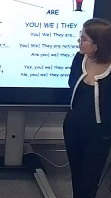
Транскрипция: topic about verbs in ESR.
Категория: Педагогические действия
Подкатегория: Задаёт открытый вопрос; Перенаправляет внимание класса
Описание действия: Учитель выдает ученикам задание на повторение
Контекст и комментарии: Контекст ДО: Ученики изучали новые слова. Результат ПОСЛЕ: Ученица вышла к доске для выполнения задания. Педагогический эффект: повторение помогает лучше усвоить материал, а выход к доске вовлекает в учеников в процесс